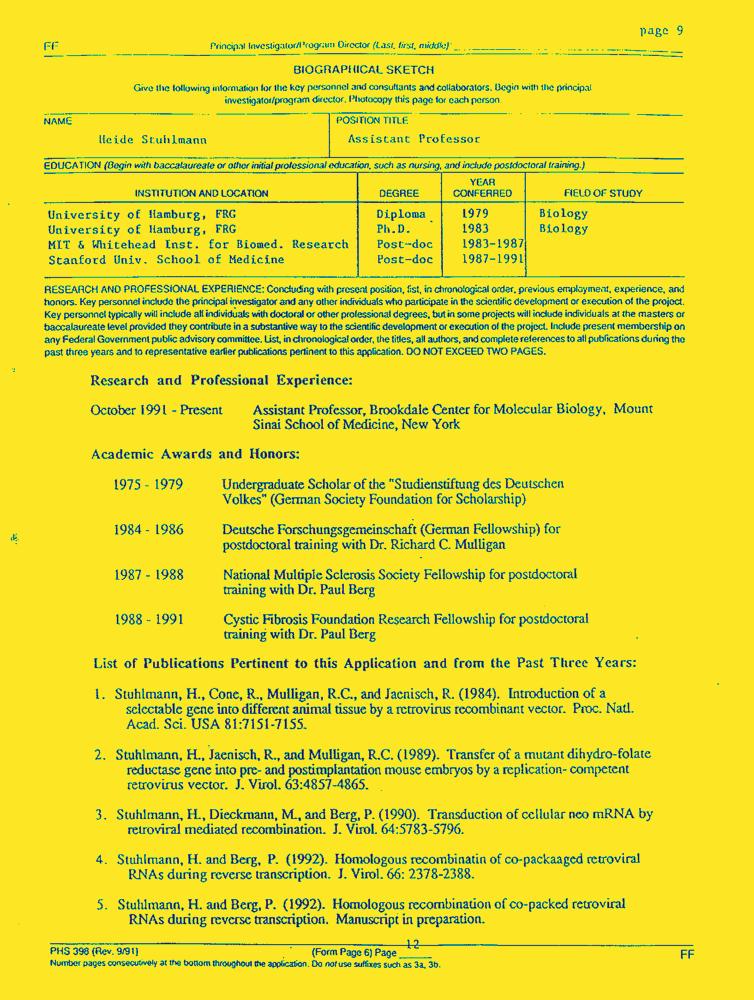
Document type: Resume-Doc